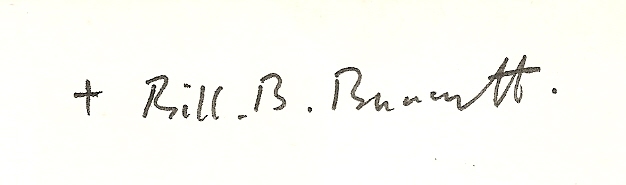
Signature of: bill burnett